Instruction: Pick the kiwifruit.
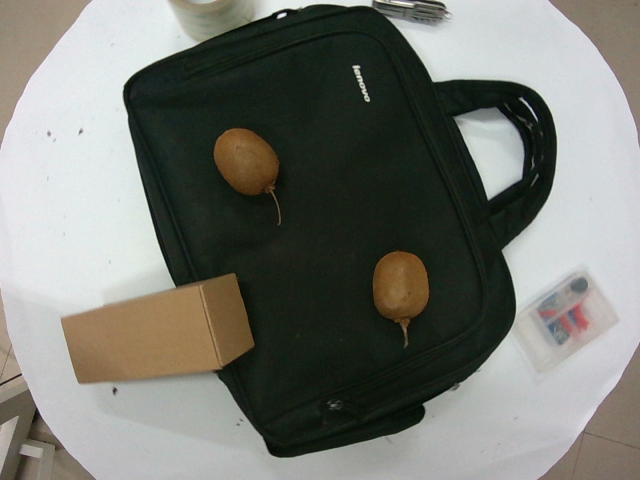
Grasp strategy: vertical